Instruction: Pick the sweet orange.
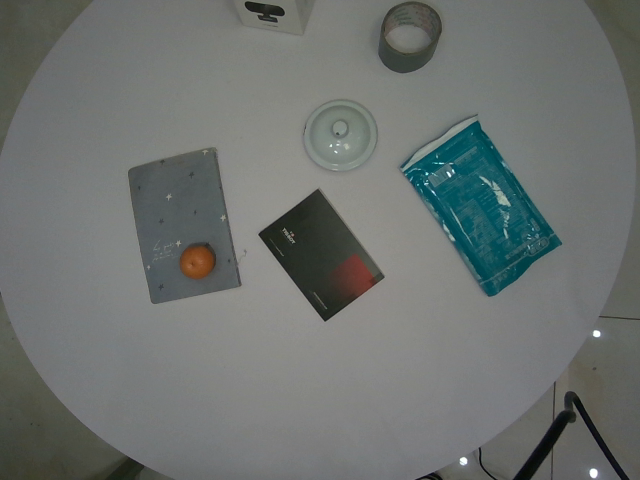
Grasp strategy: vertical